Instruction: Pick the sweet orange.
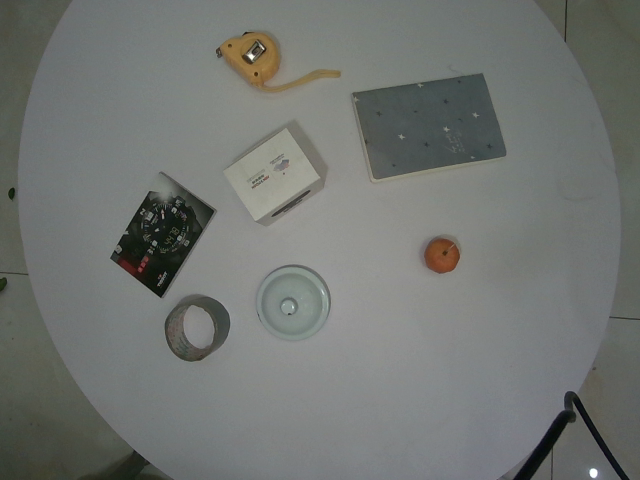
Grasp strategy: vertical